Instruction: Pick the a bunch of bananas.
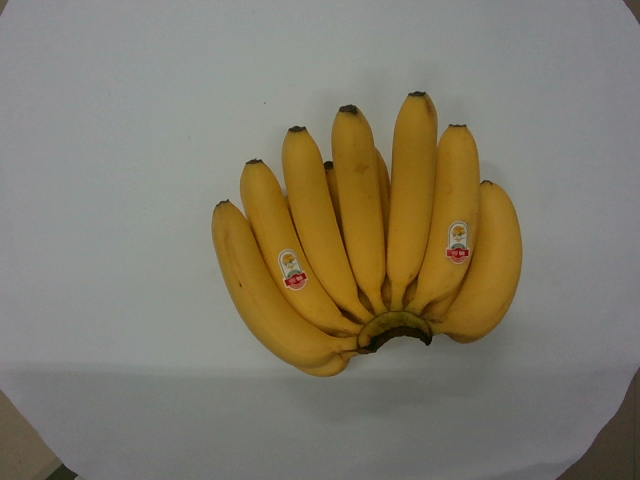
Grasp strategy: vertical